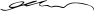
Signature of: somchai wongsawat